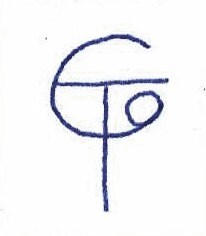
Signature of: nadine cosentino